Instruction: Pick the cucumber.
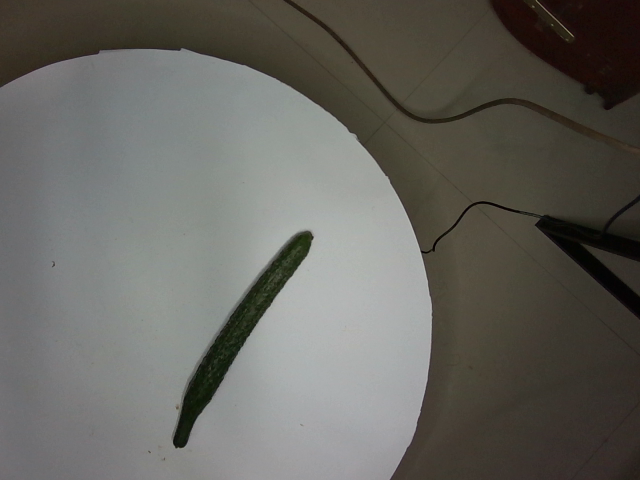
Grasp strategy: vertical